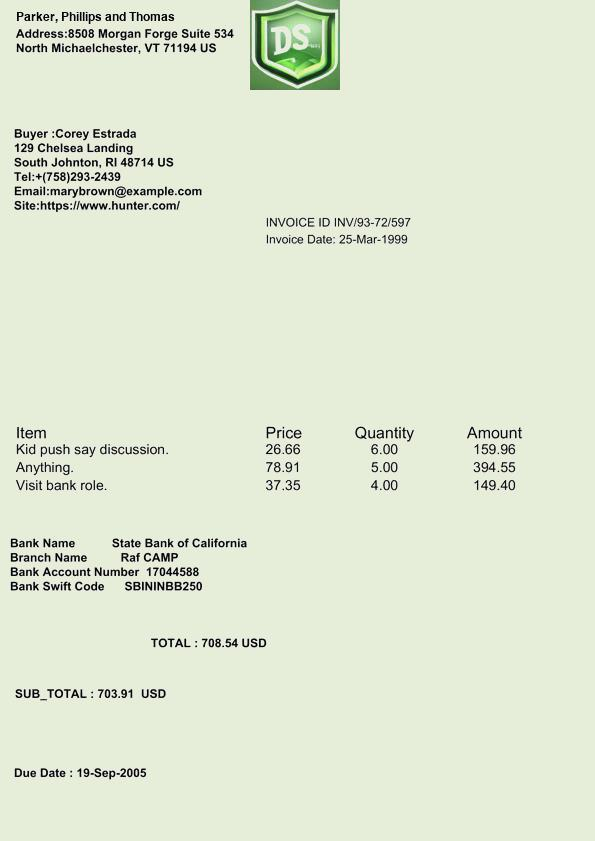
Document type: Invoice